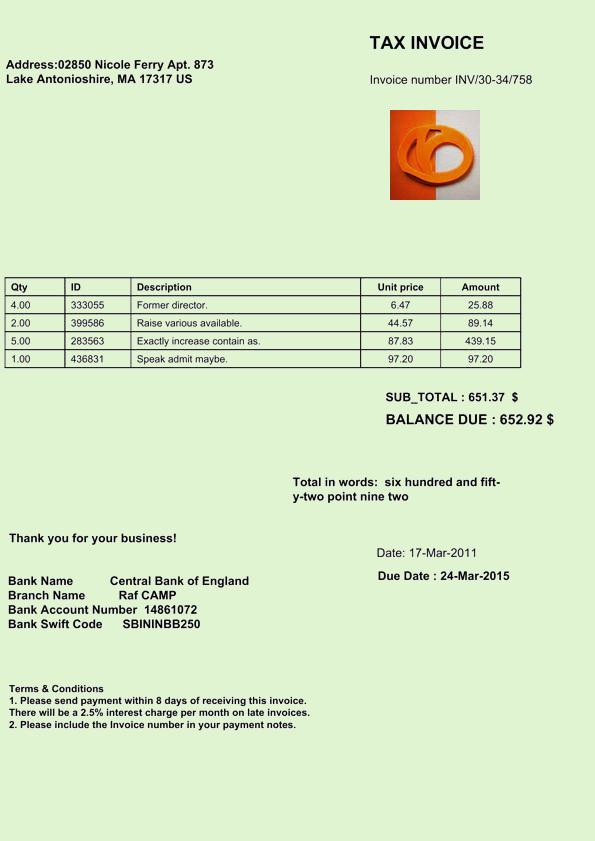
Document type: Invoice